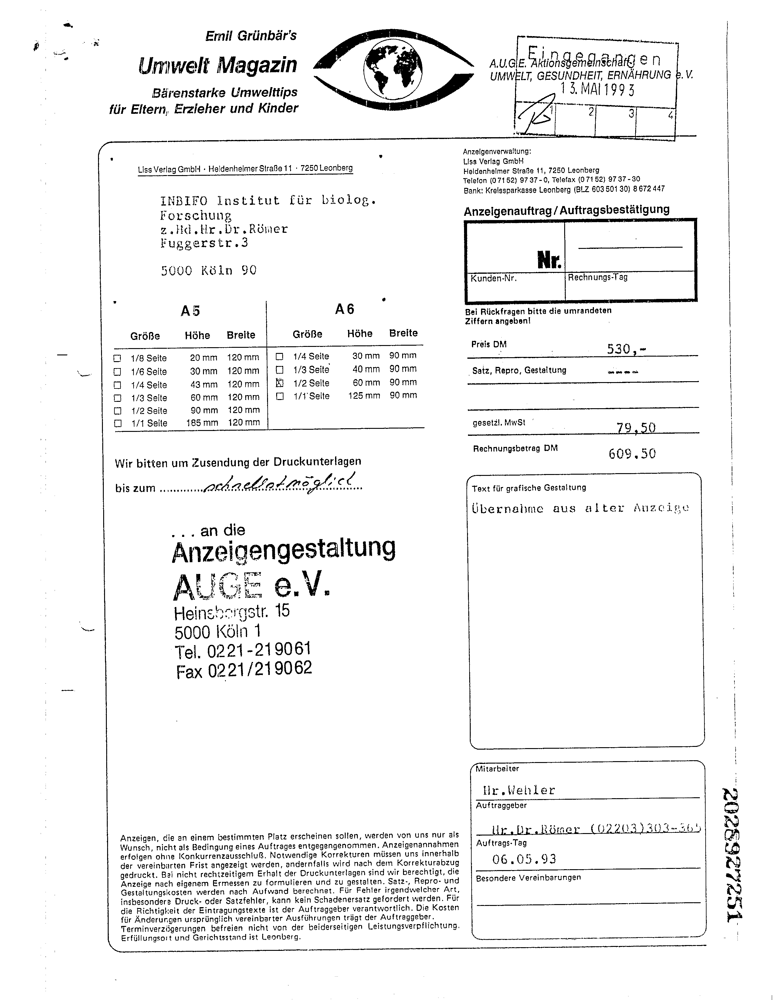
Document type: Invoice